Question: What appears to be the issue?
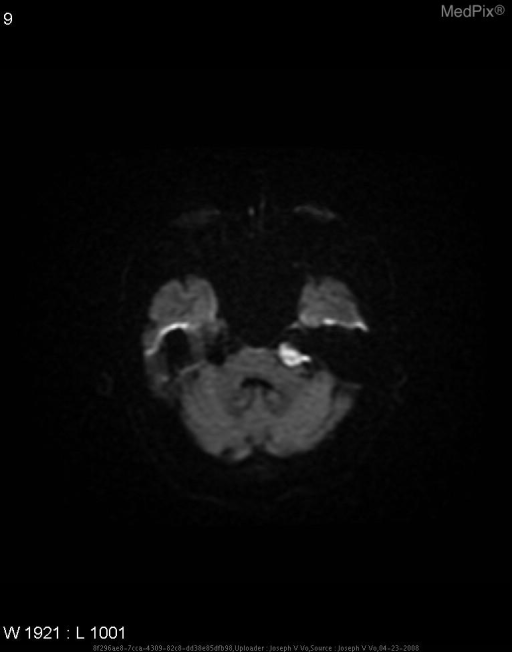
Answer: The findings suggest Irregularly shaped, well demarcated mass in the left cerebellopontine angle that is slightly hyperintense on axial T1 MRI before contrast, hypointense on axial T1 MRI after contrast, hyperintense on axial T2 MRI, hypointense on axial FLAIR, and hyperintense on axial DWI MRI.. There is a hyperintense mass with irregular contour in the left cerebellopontine angle.  Hyperintensity on this pulse sequence suggests "restricted diffusion".. The patient might have a history of This 78 year old man came to the hospital for recent seizure like activity.  Past medical history is significant for seizures..